Question: What appears to be the issue?
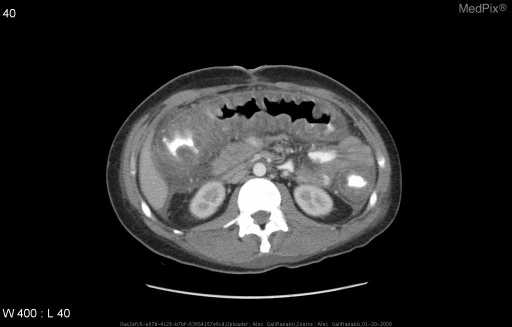
Answer: The findings suggest Abdominal CT demonstrates diffuse colonic wall thickening and a shaggy endoluminal contour.  Mucosal and submucosal edema results in "accordian pattern" or "target sign.". Abdominal CT demonstrates diffuse colonic wall thickening and a shaggy endoluminal contour.  Mucosal and submucosal edema results in "accordian pattern or "target sign.. The patient might have a history of 22 year old male OIF patient s/p blast injury and several weeks of antibiotic therapy..